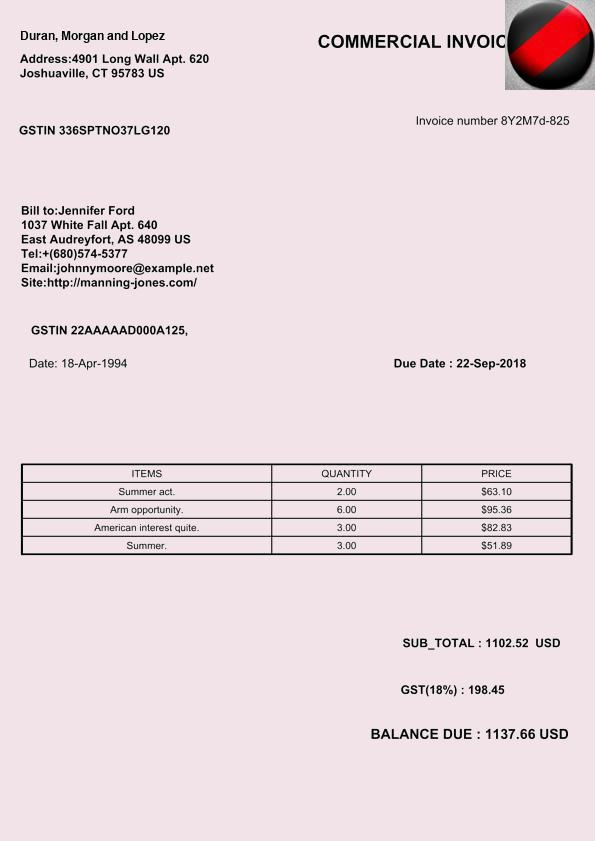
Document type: Invoice